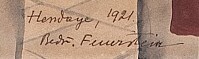
Signature of: bedřich feuerstein